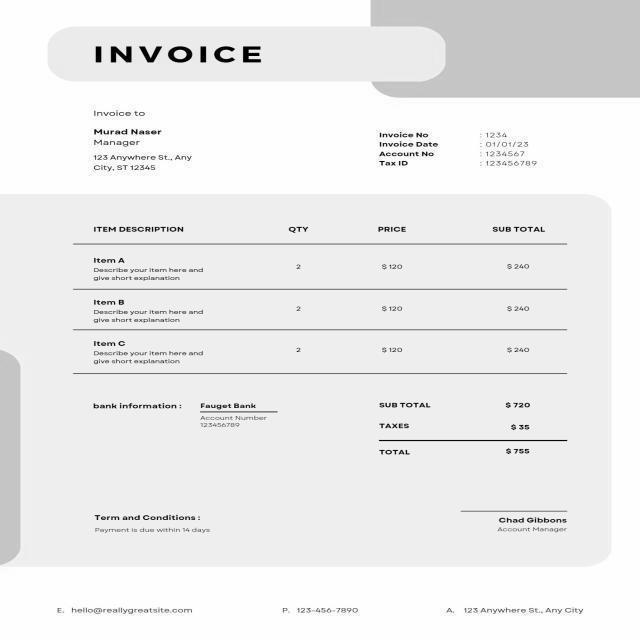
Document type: Invoice